Question: In what way does the history help explain the case?
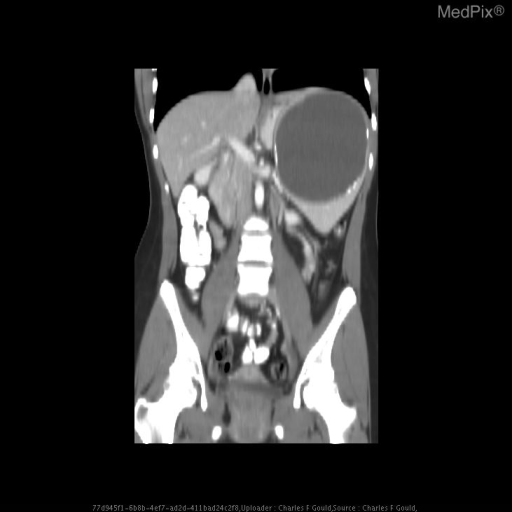
Answer: The patient's history of 31 y.o. woman with 6 weeks of cough. is key in understanding the case.